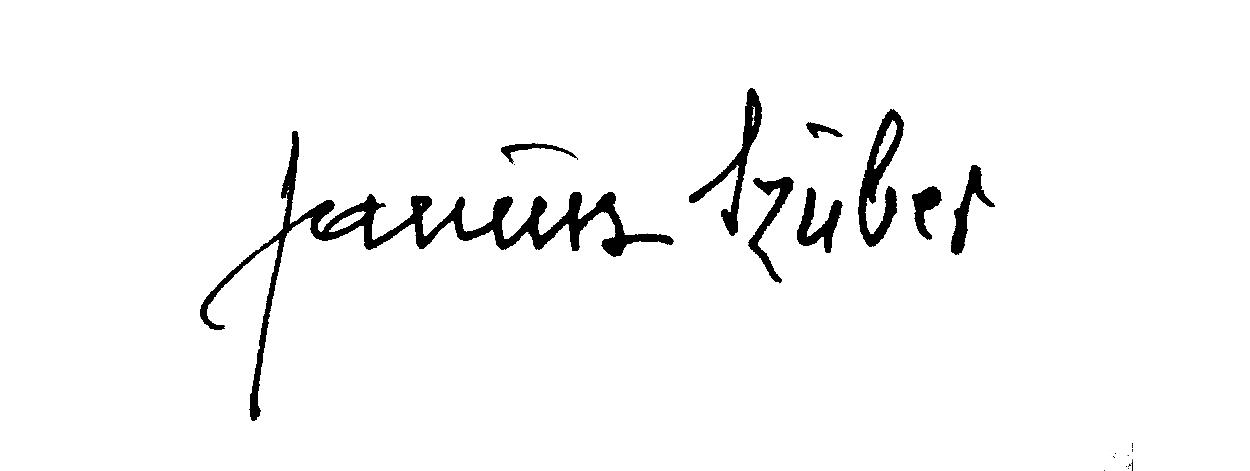
Signature of: janusz szuber